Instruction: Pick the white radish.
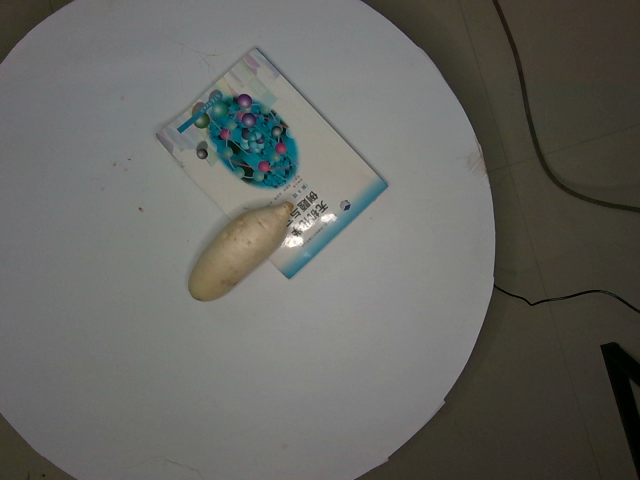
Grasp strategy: vertical